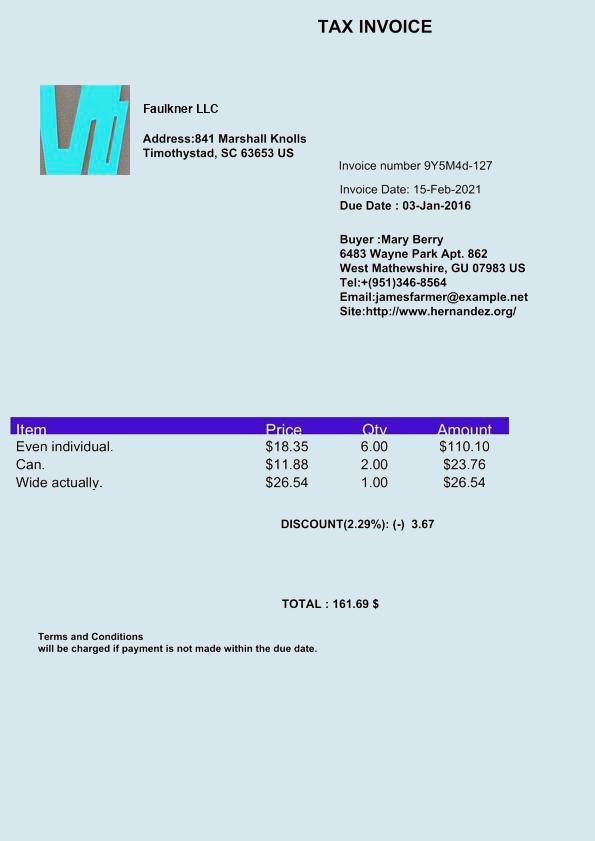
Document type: Invoice